Question: What type of tax is indicated in the document, personal property or real estate?
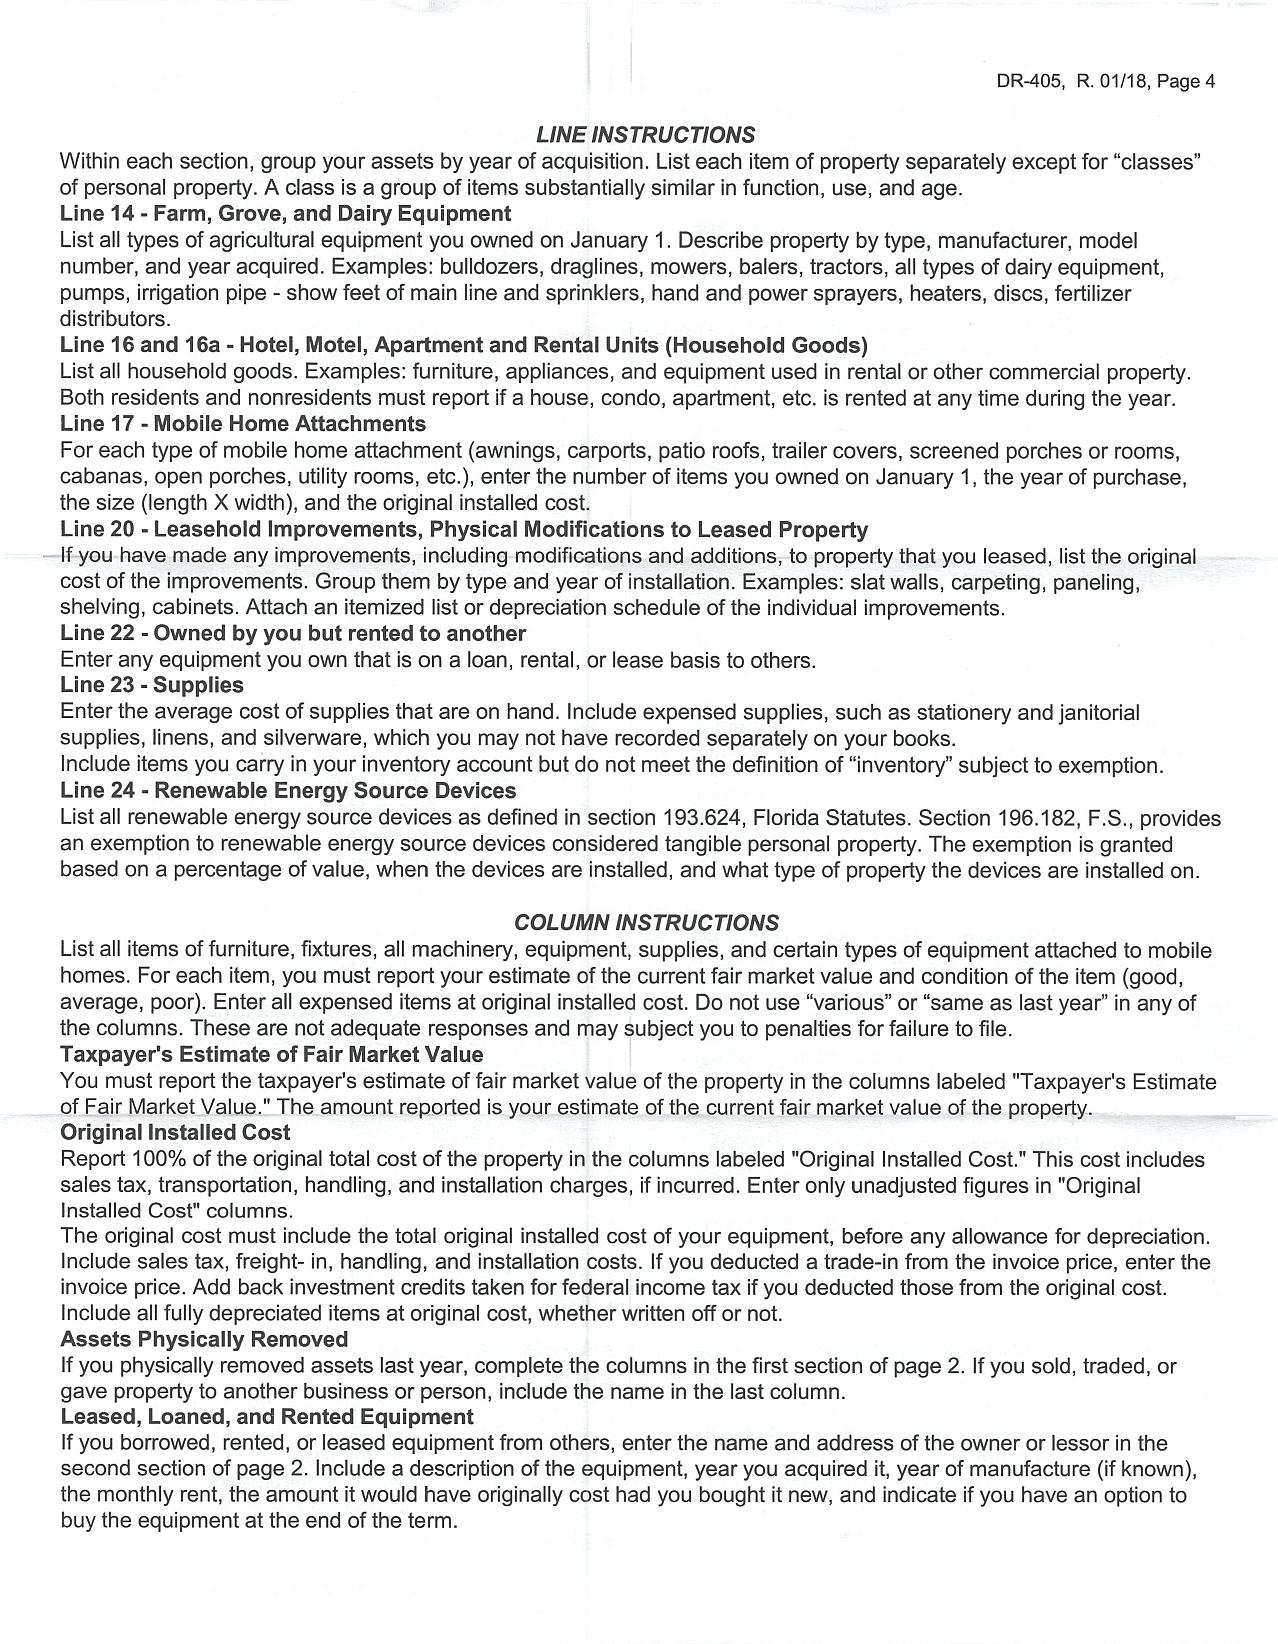
Answer: "Personal Property Tax"